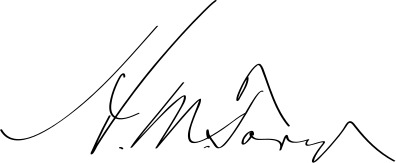
Signature of: henry marshall tory